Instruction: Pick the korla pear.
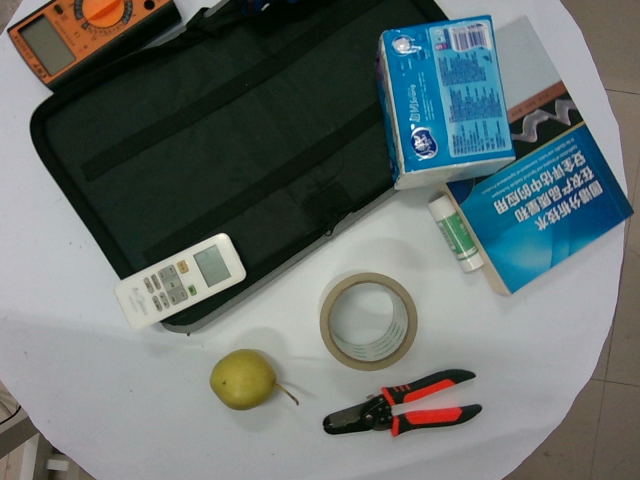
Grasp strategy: vertical